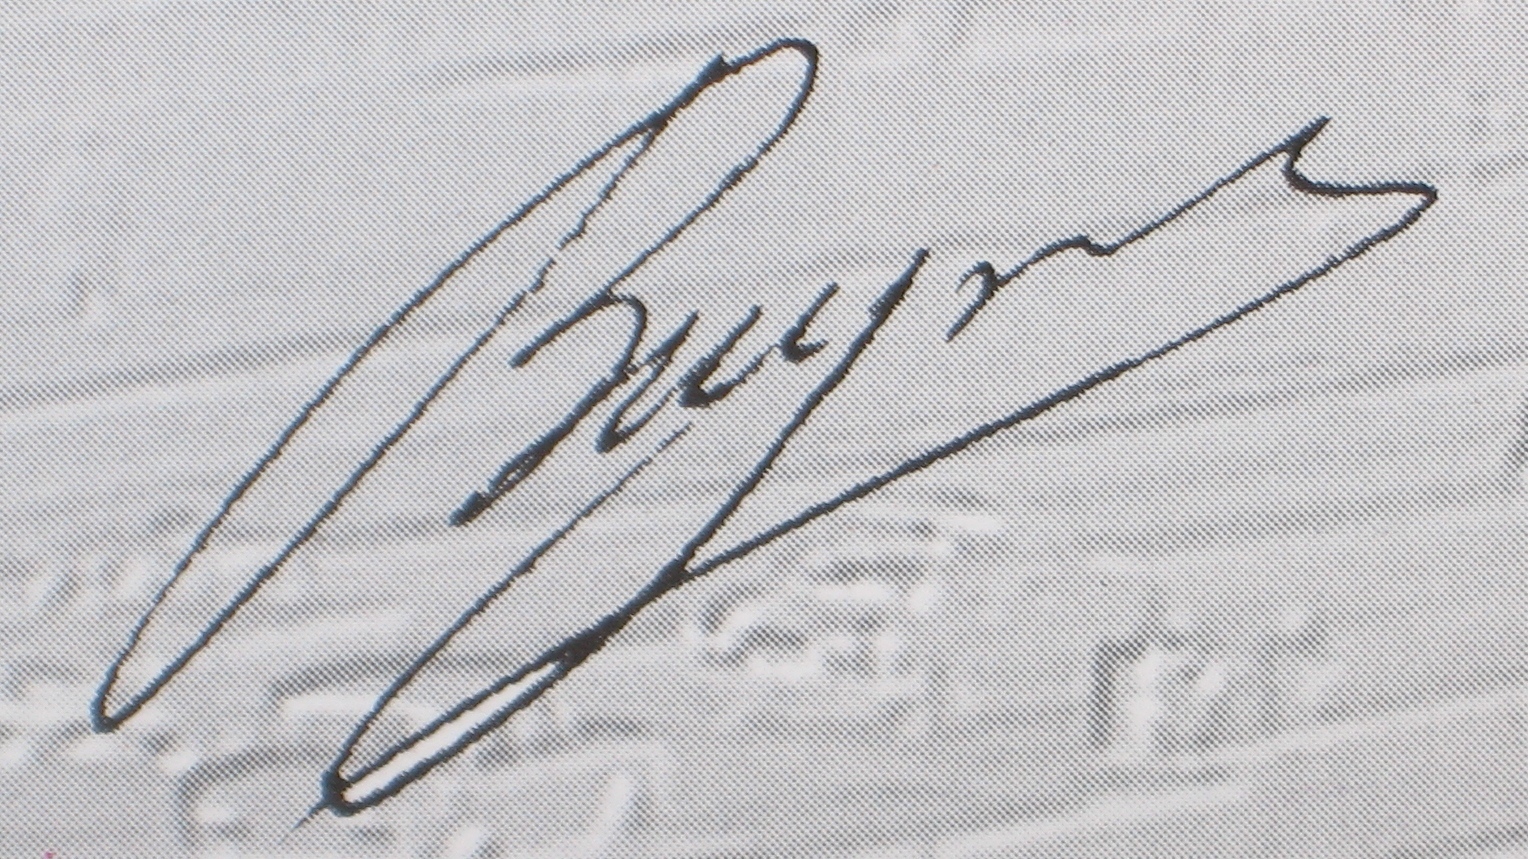
Signature of: valentin zhukov